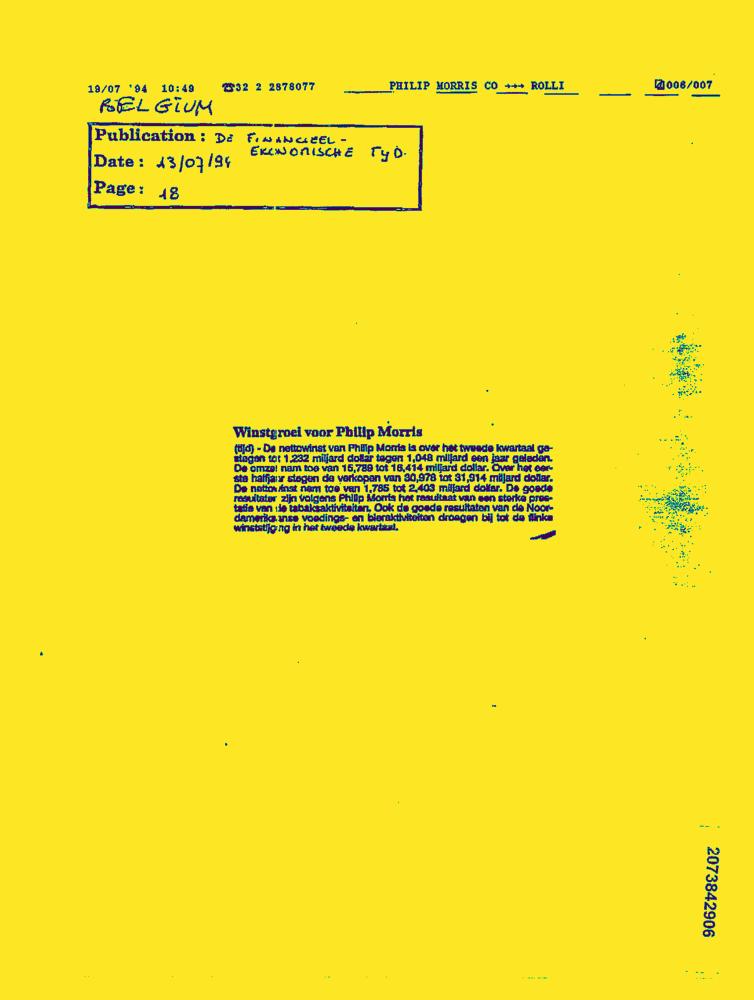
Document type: News-Article